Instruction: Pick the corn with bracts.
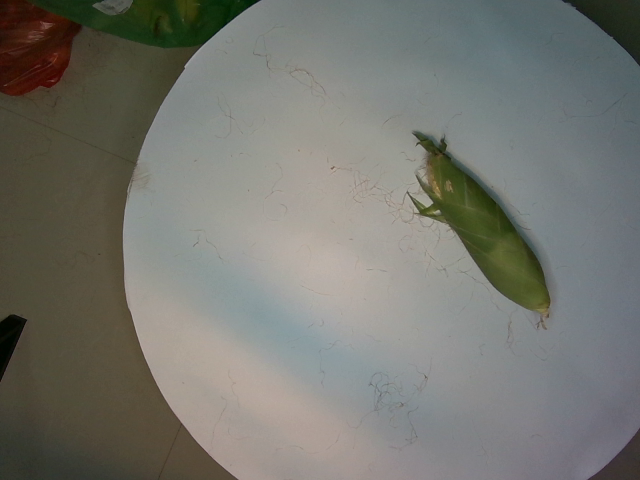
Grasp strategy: vertical